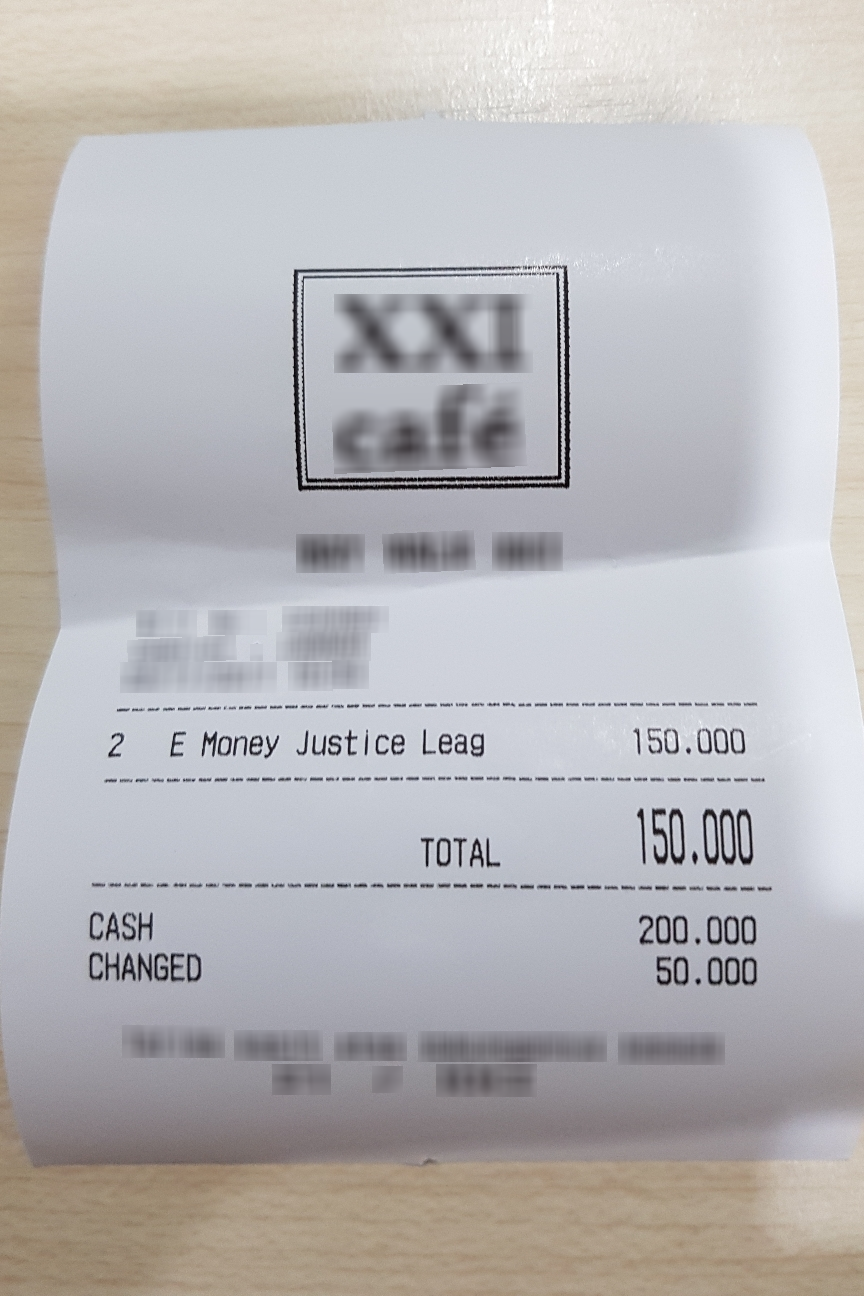
Number of items: 3
Total: 150.000
OCR text regions:
text: 2
text: E
text: Money
text: Justice
text: Leag
text: 150.000
text: TOTAL
text: 150.000
text: CASH
text: 200.000
text: CHANGED
text: 50.000